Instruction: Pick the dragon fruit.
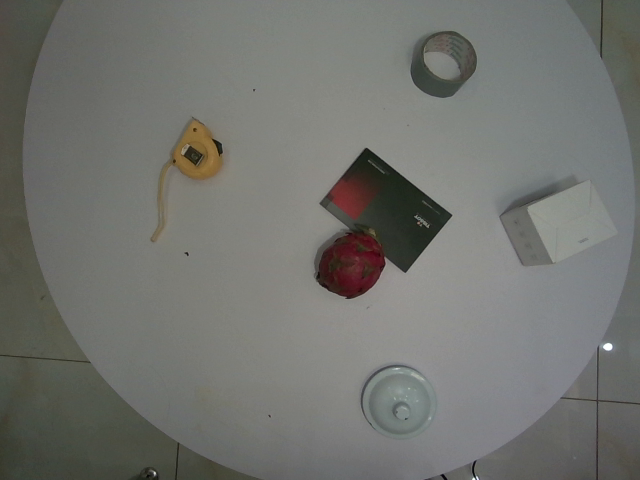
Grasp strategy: vertical